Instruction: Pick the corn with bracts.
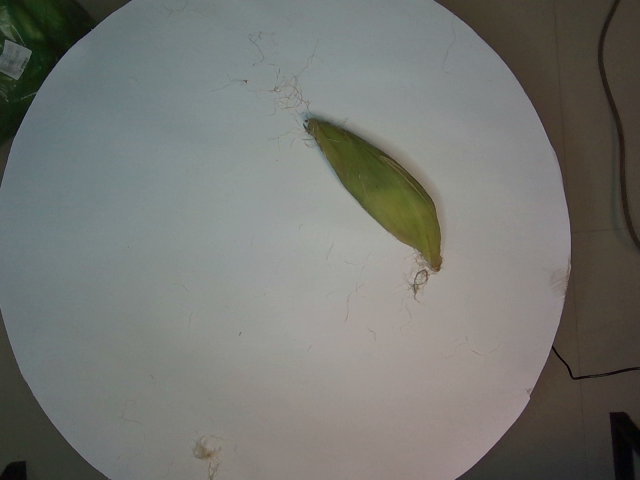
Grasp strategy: vertical